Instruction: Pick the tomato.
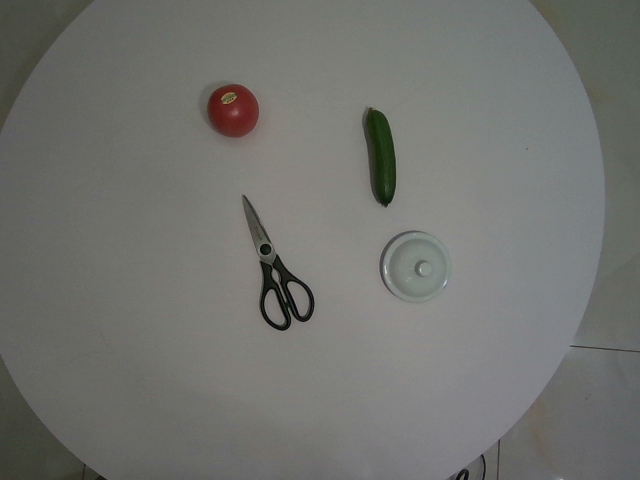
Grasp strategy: vertical